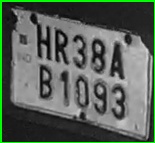
License plate number: HR 38AB 1093